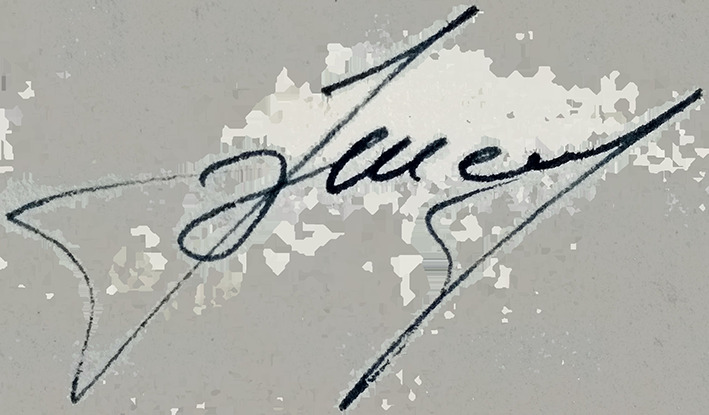
Signature of: vladimir sheludchenko